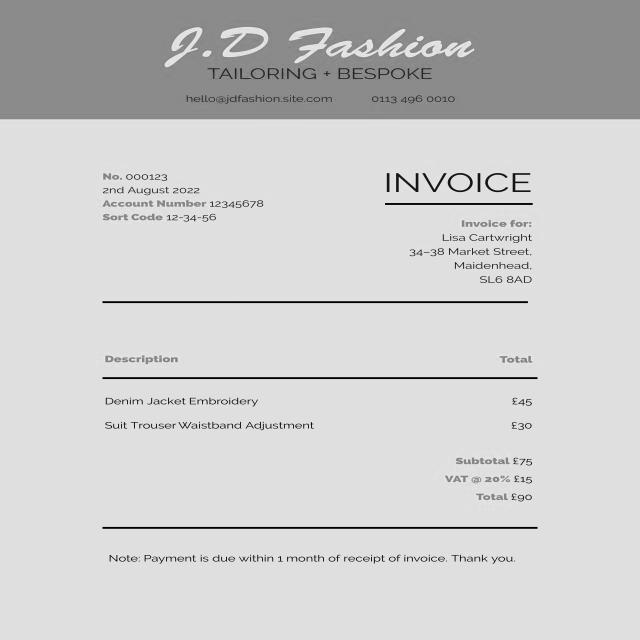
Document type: Invoice